Question: What is the main concern?
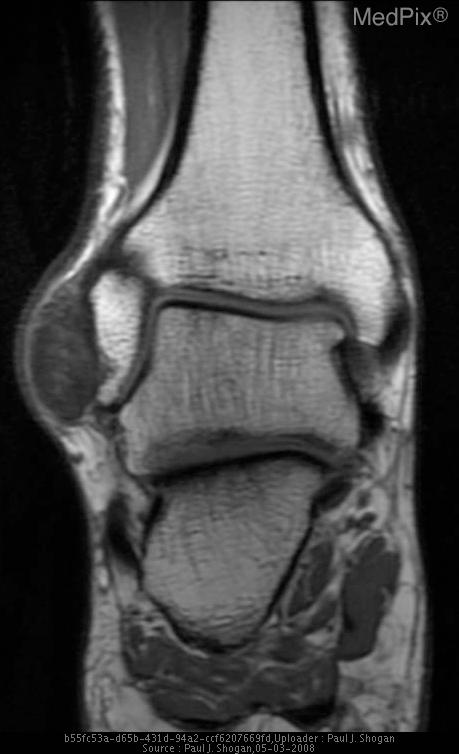
Answer: The findings suggest AP and lateral radiographs of the right ankle, reveal a soft-tissue mass without internal calcifications overlying the lateral malleolus.  Additionally, there is fusiform thickening of the Achilles Tendon.

MRI of the Right Ankle:  There is a multilobulated mass, measuring 2.6 x 2.5 x 1.4 cm at the anterior aspect of the fibula, that is isointense on T1, hypointense on T2, and isointense to the Achilles tendon on T2 weighted sequences.  There is no associated bony erosion.  Additionally, there is marked thickening of the Achilles tendon without hyperintense signal to suggest tear.  Also noted is convex curvature to the normally flat or concave anterior aspect of Achilles tendon.

MRI of the Left Ankle:  There is marked thickening of the Achilles tendon without hyperintense signal to suggest tear.  Also noted is convex curvature to the normally flat or concave anterior aspect of Achilles tendon.  Thickening of the tendinous portion of the medial plantar fascia is also noted.. There is a multilobulated mass, measuring 2.6 x 2.5 x 1.4 cm at the anterior aspect of the right fibula, that is isointense on T1, with no associated bony erosion.. The patient might have a history of 51 yo male with soft-tissue ankle mass..